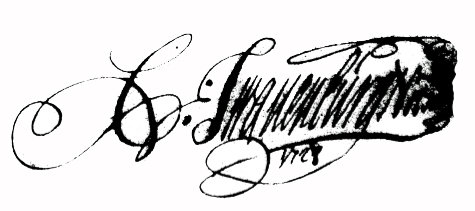
Signature of: cornelis swanenburg